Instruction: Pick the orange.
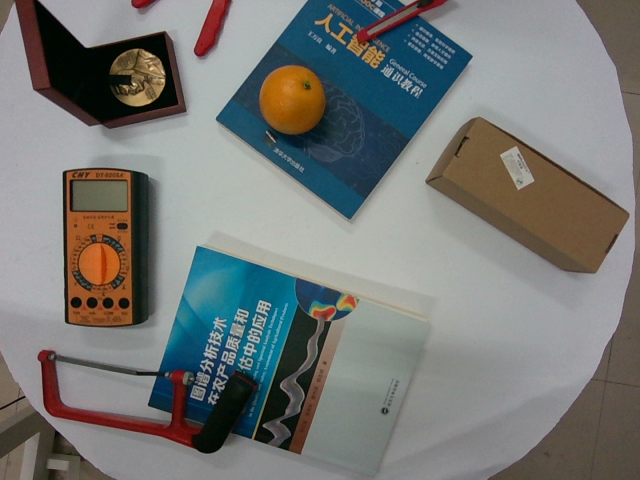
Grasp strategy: vertical